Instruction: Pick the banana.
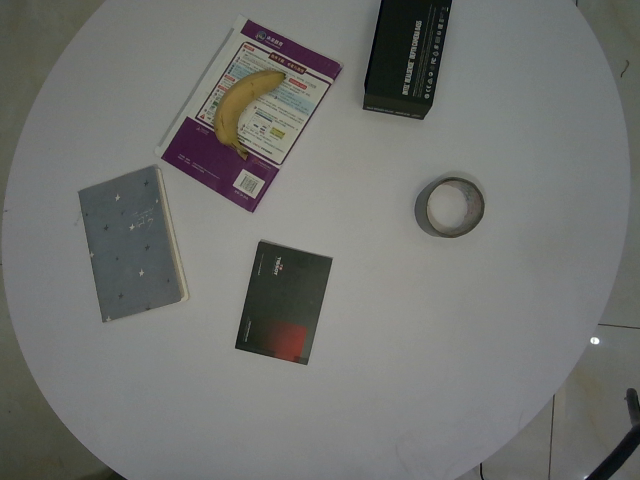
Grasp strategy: vertical